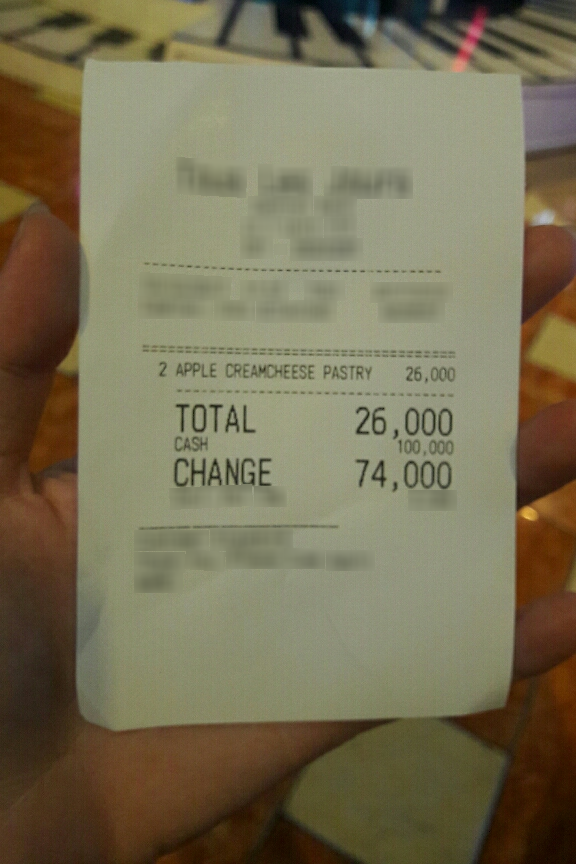
Number of items: 3
Total: 26,000
OCR text regions:
text: 2
text: APPLE
text: CREAMCHEESE
text: PASTRY
text: 26,000
text: TOTAL
text: 26,000
text: CASH
text: 100,000
text: CHANGE
text: 74,000